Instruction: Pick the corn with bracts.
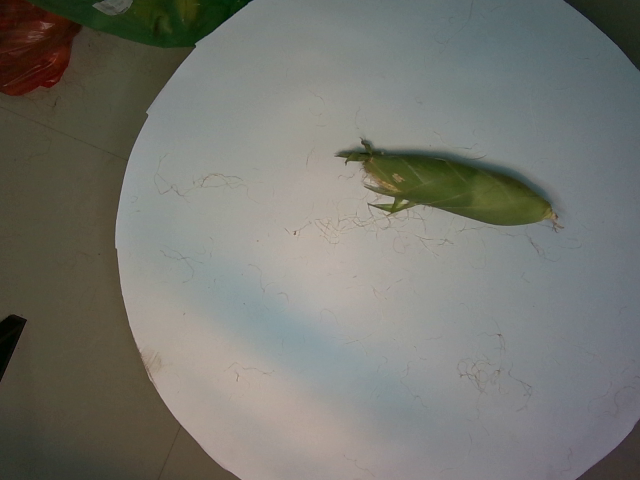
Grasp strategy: vertical